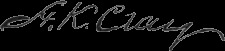
Signature of: henry k craig